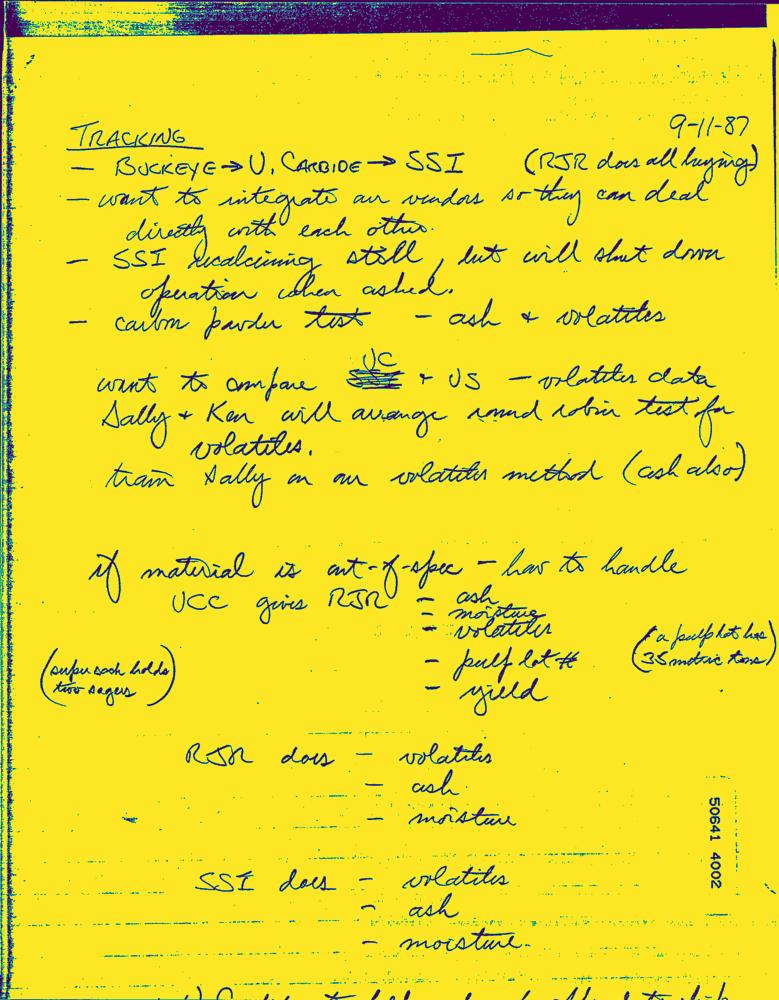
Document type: Hand-Written